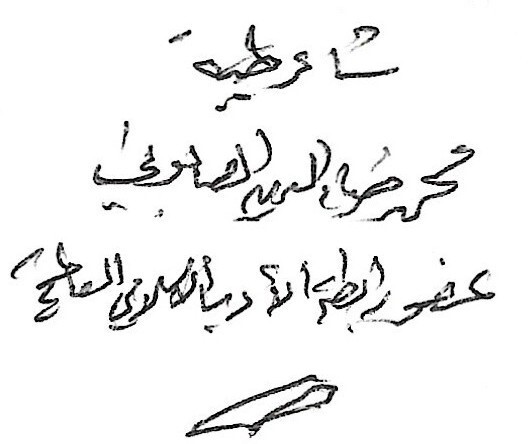
Signature of: ḍiyāʼ al dīn al ṣābūnī